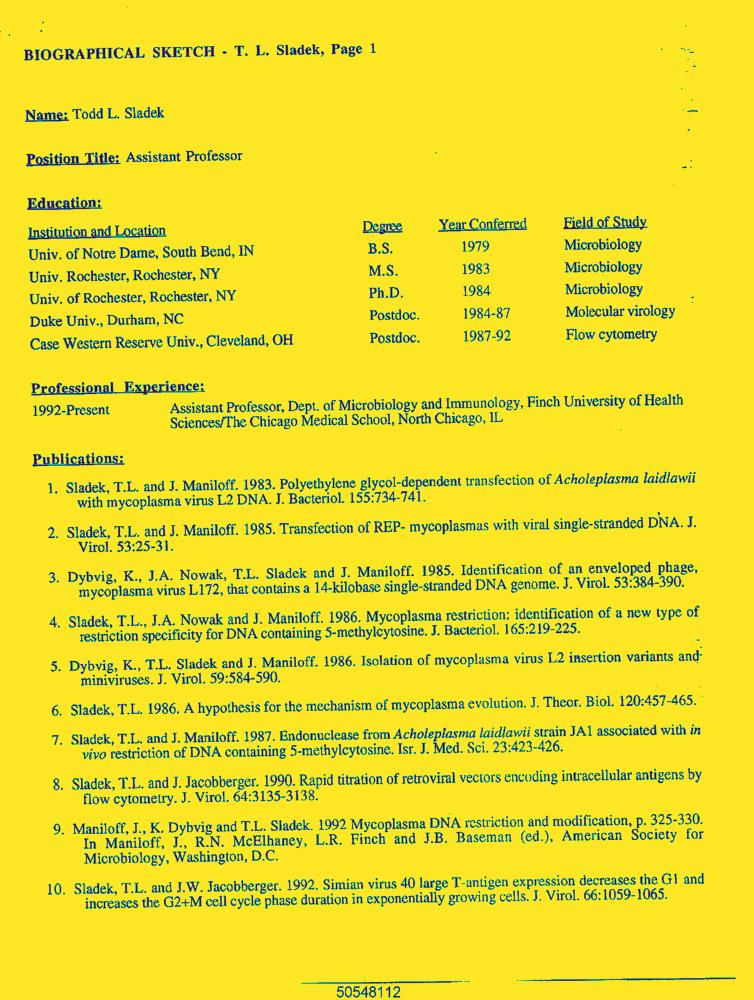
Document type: Resume-Doc